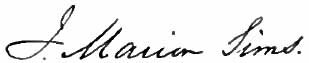
Signature of: j marion sims